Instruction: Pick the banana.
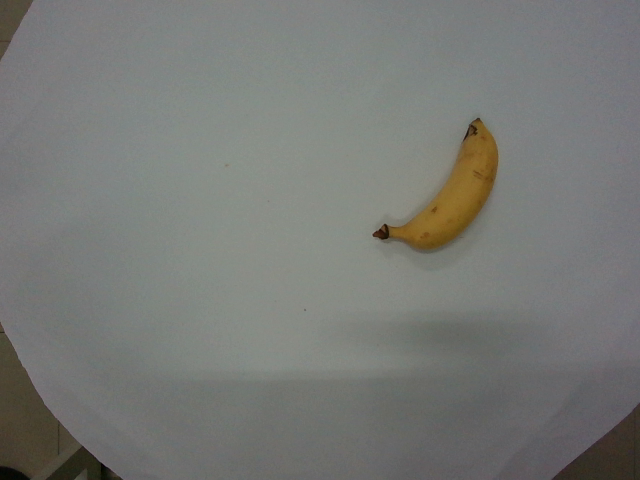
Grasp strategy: vertical